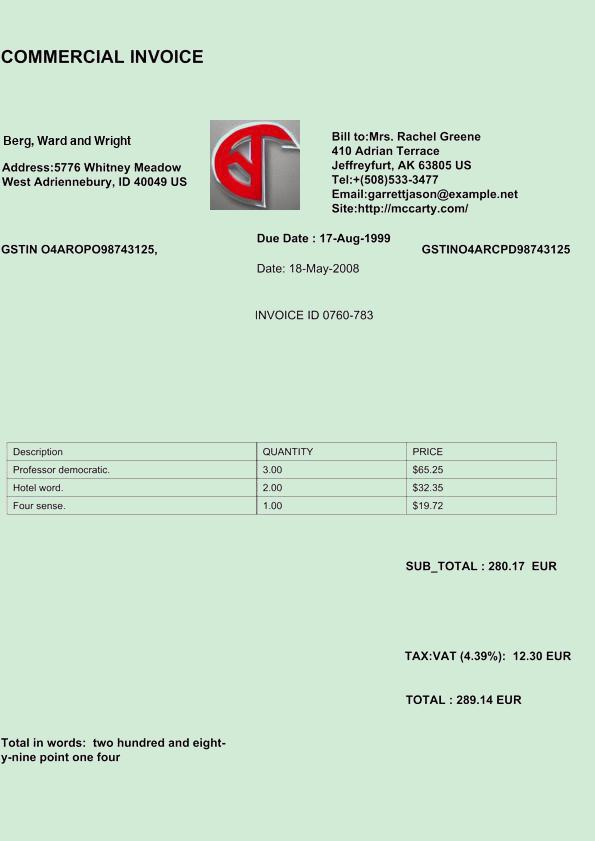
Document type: Invoice